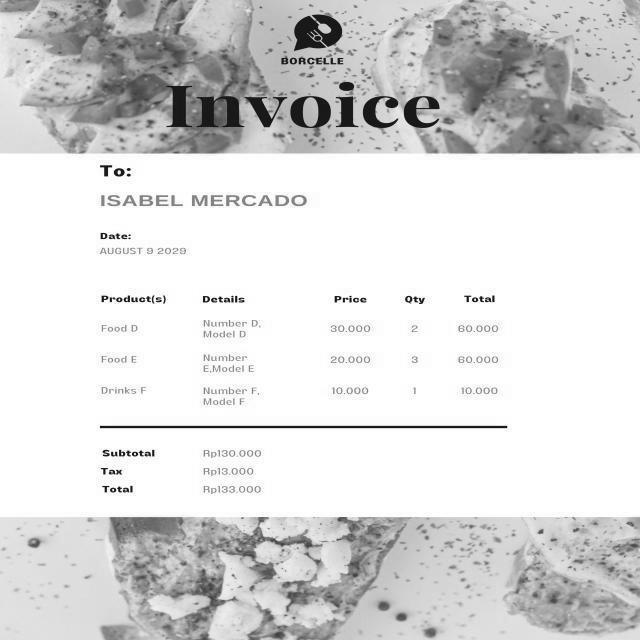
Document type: Invoice